Question: Which state is mentioned in the document?
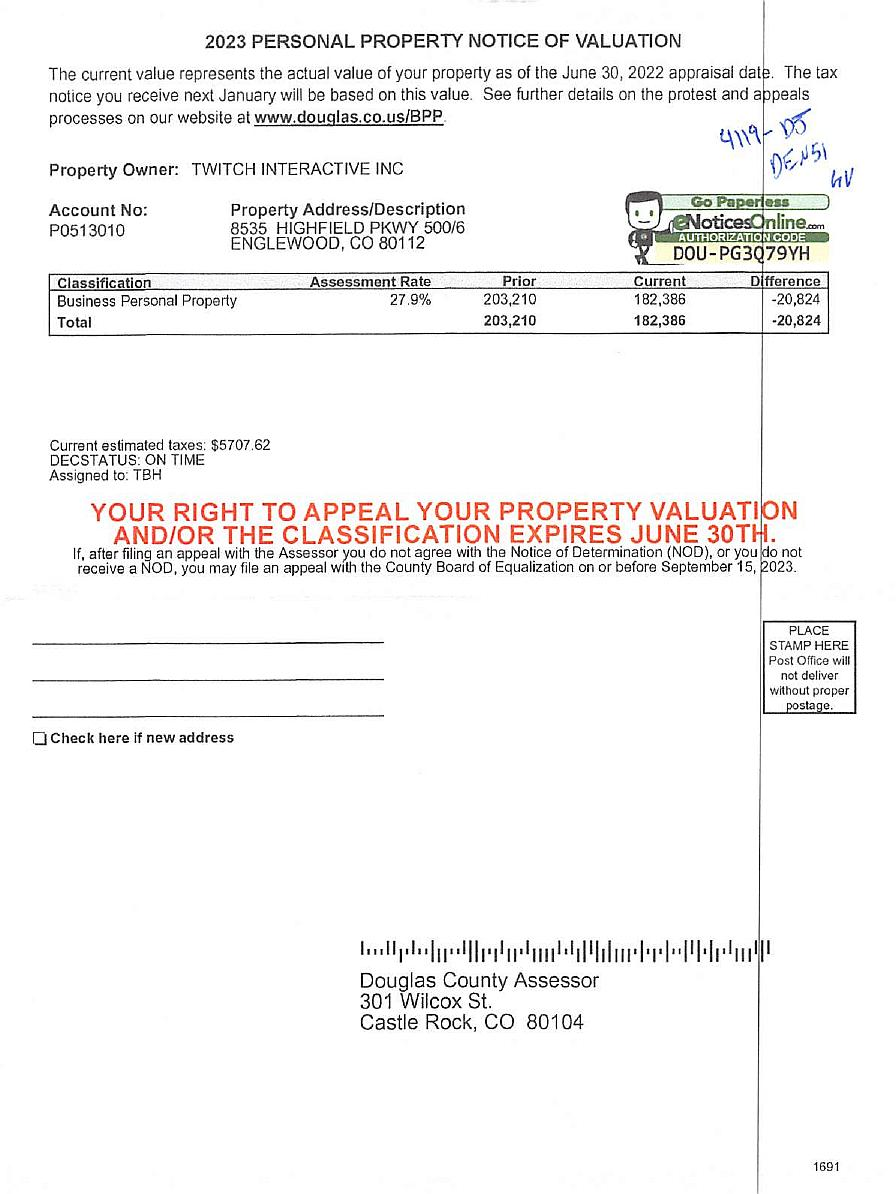
Answer: "CO"